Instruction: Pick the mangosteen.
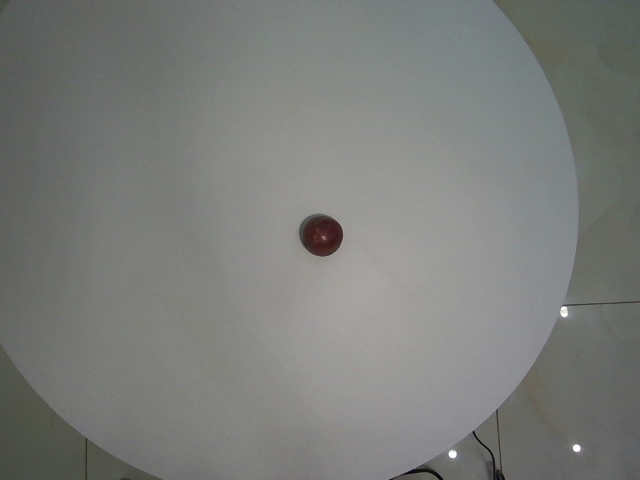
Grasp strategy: vertical